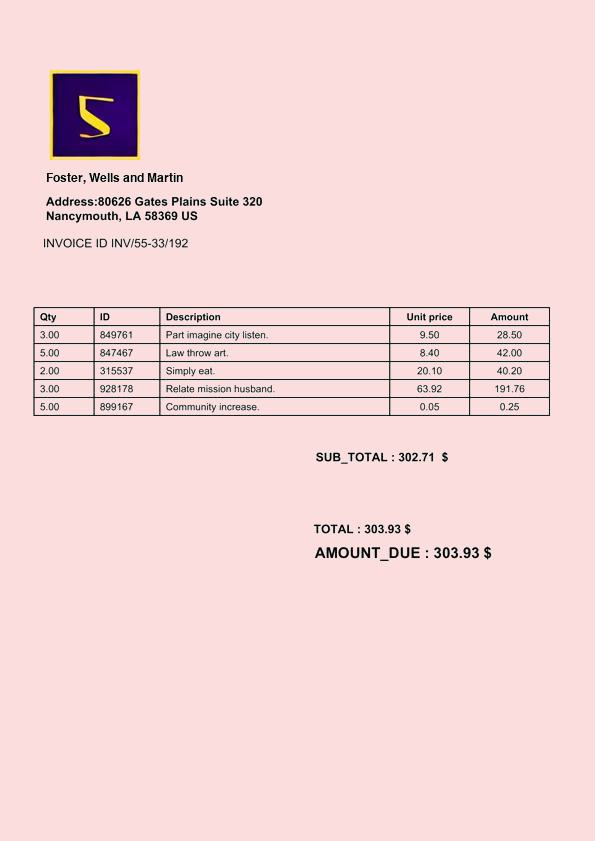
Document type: Invoice